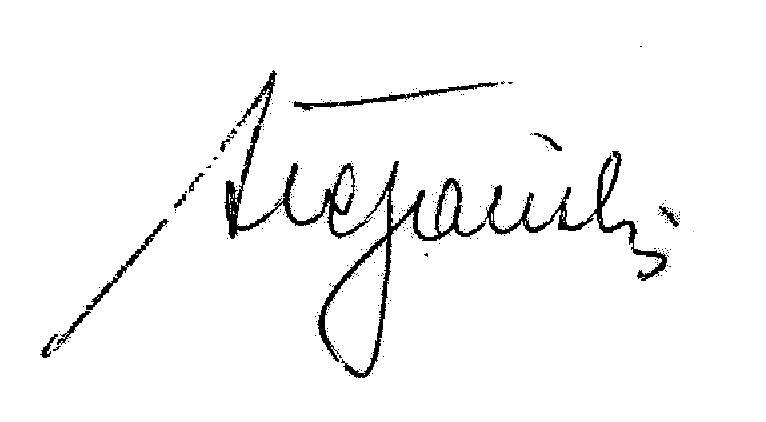
Signature of: stefan stefański